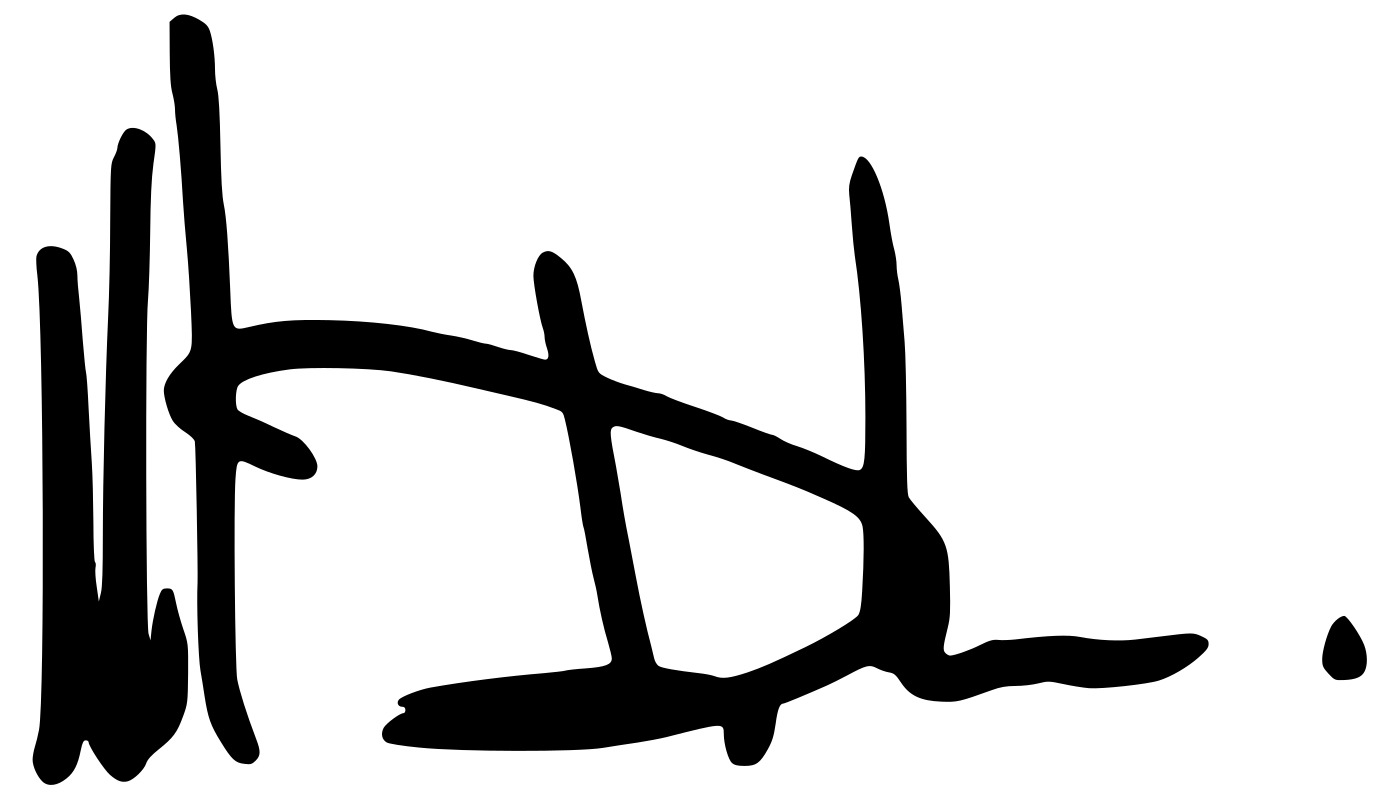
Signature of: neil druckmann